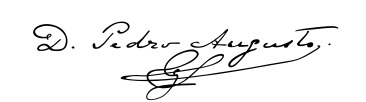
Signature of: prince pedro augusto 5th prince of kohary